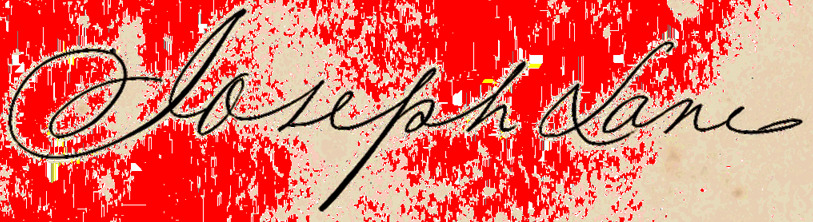
Signature of: joseph lane